Patient: Male, age 44
A 44-year-old man, smoker of 35 pack years and ex-user of intravenous drugs, came to the emergency department with a history of a painful ulcerated lesion, in the posterior third on the dorsum of the tongue with four months of evolution. In association, he reported weight loss of seven kilograms (>10 % of usual weight). The patient was evaluated by Otorhinolaryngology, who described a papillomatous, hardened and painful lesion measuring about three centimeters in the posterior third of the tongue, accompanied by bilateral cervical lymphadenopathies, with a tentative diagnosis of squamous cell carcinoma (Fig. 1).
A biopsy was performed one week after the emergency episode, along with a complete study with chest and neck computer tomography (CT) for staging. The anatomical pathology studied excluded a neoplastic lesion, instead, it showed infiltration by numerous epithelioid granulomas, some with central necrosis and frequently accompanied by giant multinucleated cells of the Langhans type (Fig. 2). Ziehl-Neelsen staining revealed the presence of occasional acid-fast bacillary structures (Fig. 3).
In view of these results, the patient was referred to the Infectious Diseases consultation. Exploring the epidemiological context, he reported having a cousin with a recent diagnosis and treatment of tuberculosis (eight months ago) with whom he had daily contact. The patient's tuberculous screening, at the time of his cousin's diagnosis, was negative. The patient denied cough or sputum more than usual (he was an active smoker), night sweats, or asthenia. He also denied anorexia but admitted weight loss, in the previous four months, of seven kilograms (weight at the first consultation of Infectious Diseases was 56 kg, body mass index of 17.8).
The chest x-ray showed an infiltrate on the left upper lobe on the chest radiograph. The chest CT showed a tree-in-bud pattern and cavitations (Fig. 4.). Analytically without leukocytosis, with sedimentation rate of 74 mm/h, mild anemia of 12.7 g/dL, normochromic and normocytic. Liver function and kidney function were normal. C-reactive protein of 23.7 mg/L (cut-off <5 mg/L).
Bronchial secretions were collected whose auramine study was positive for acid-fast bacilli, and GeneXpert  positive for Mycobacterium tuberculosis complex with negative rifampin resistance testing. Mycobacteria culture showed growth of Mycobacterium tuberculosis, whose sensitivity test demonstrated susceptibility to all first-line antituberculous drugs. It is also noteworthy to mention that the patient showed negative human immunodeficiency virus serology (HIV), had past contact with hepatitis B virus (HBV) and was diagnosed with chronic hepatitis C virus infection (HCV) (positive antibody with positive HCV ribonucleic acid (RNA)), which was staged and treated later on. The patient completed nine months of treatment (isoniazid, rifampin, pyrazinamide, and ethambutol regimen), with total resolution of the tongue lesion (Fig. 5.) and weight recovery.
Keywords: mycobacterium tuberculosis, pulmonary tuberculosis, tuberculous oral ulcer
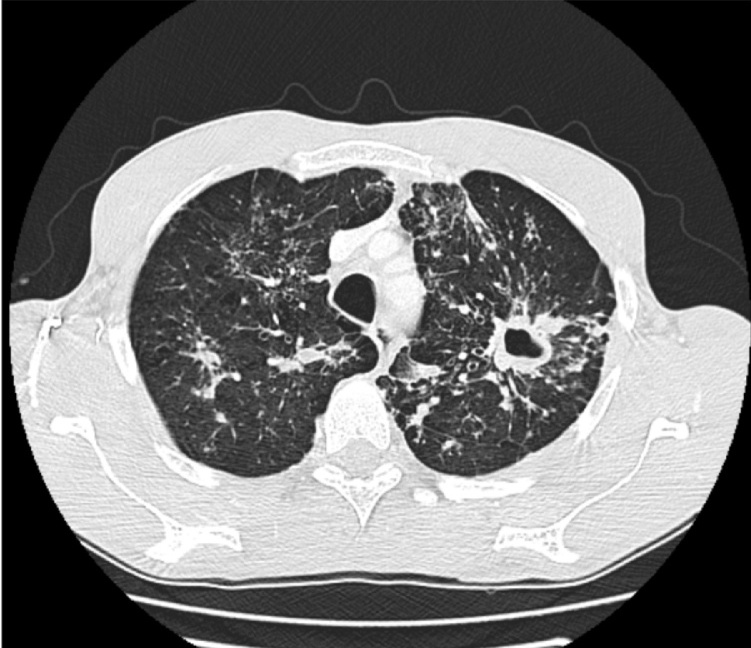
Image caption: Thorax computerized tomography demonstrating bilateral tree-in-bud pattern and cavitation in the left lung.